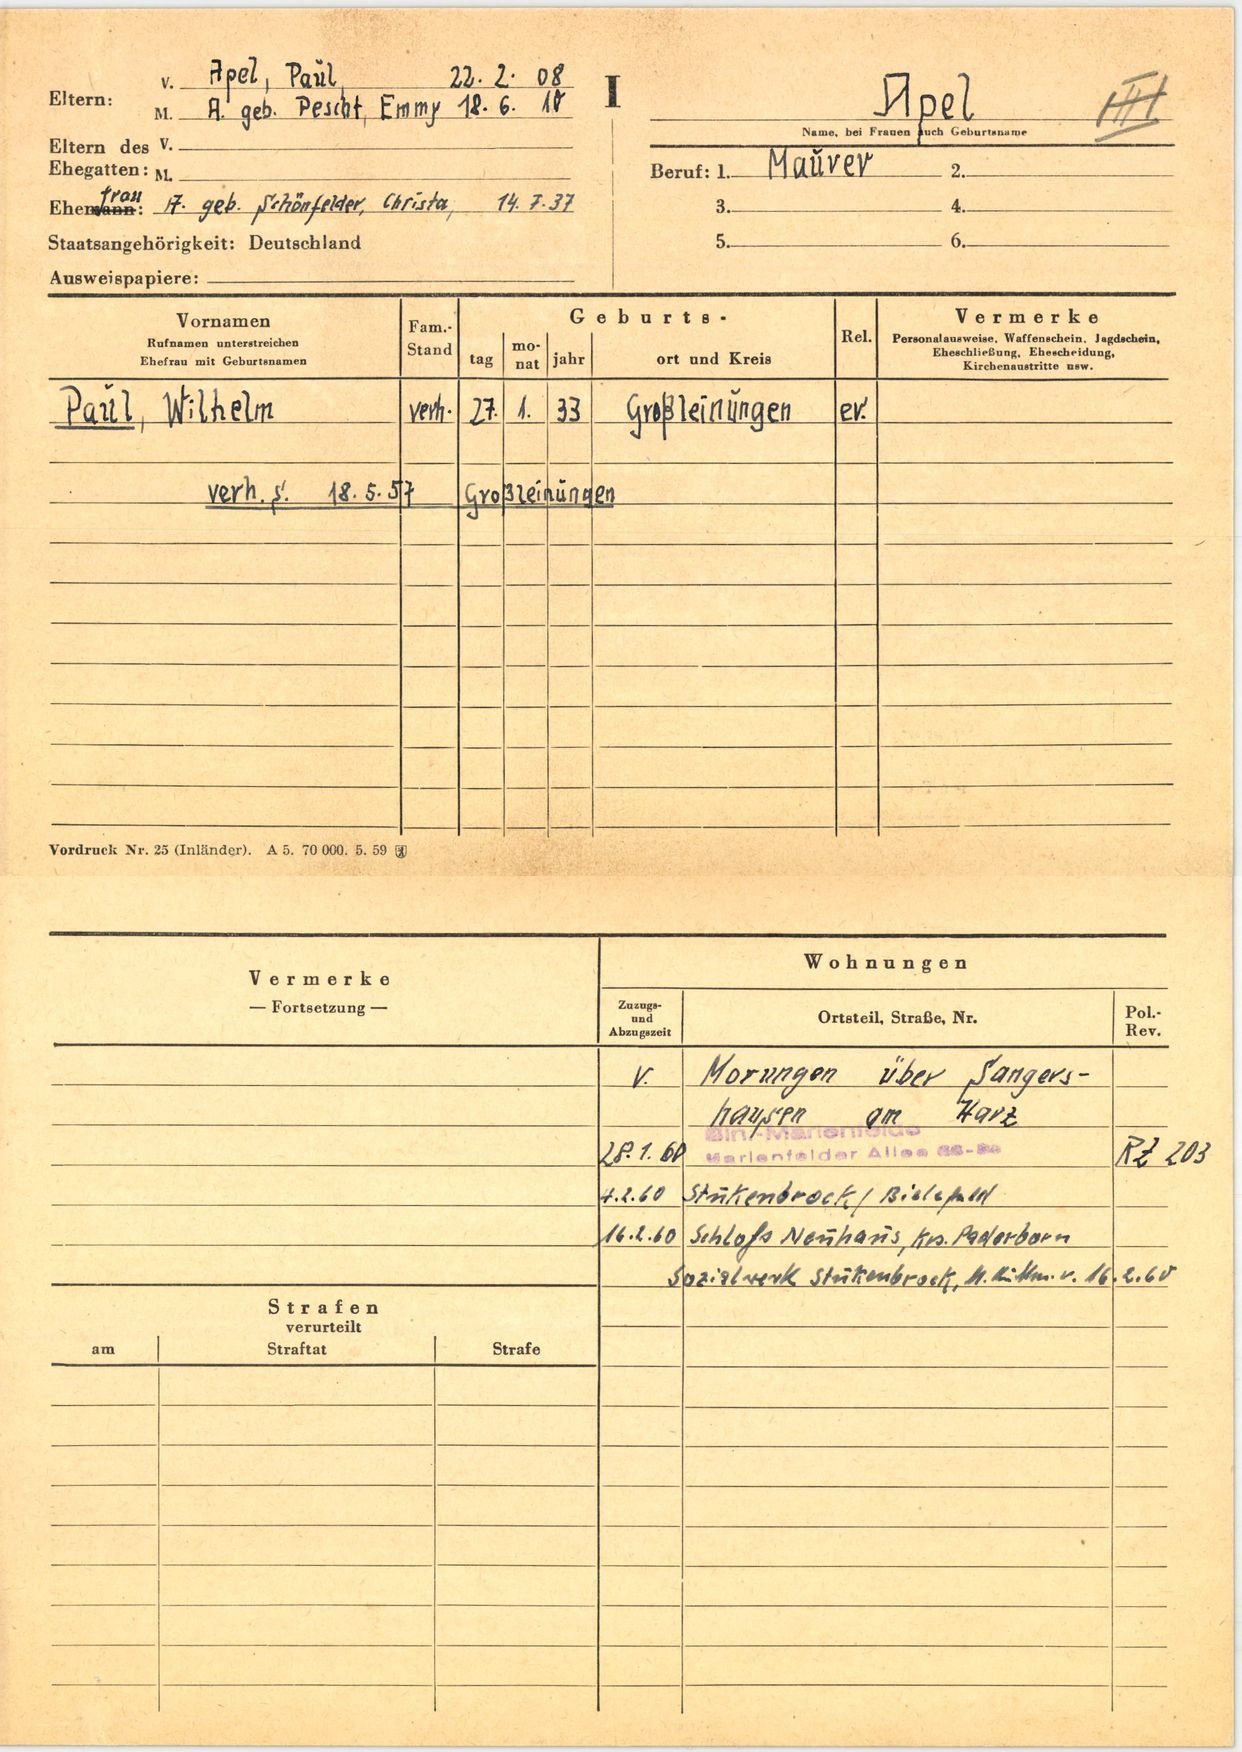
Apel